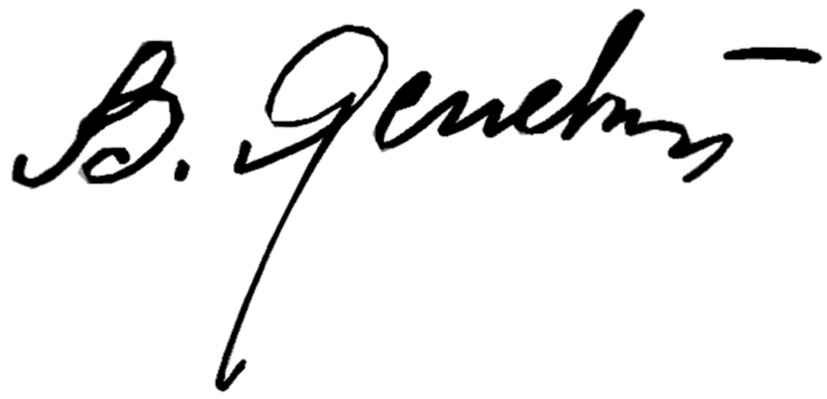
Signature of: volodymyr yasiievych